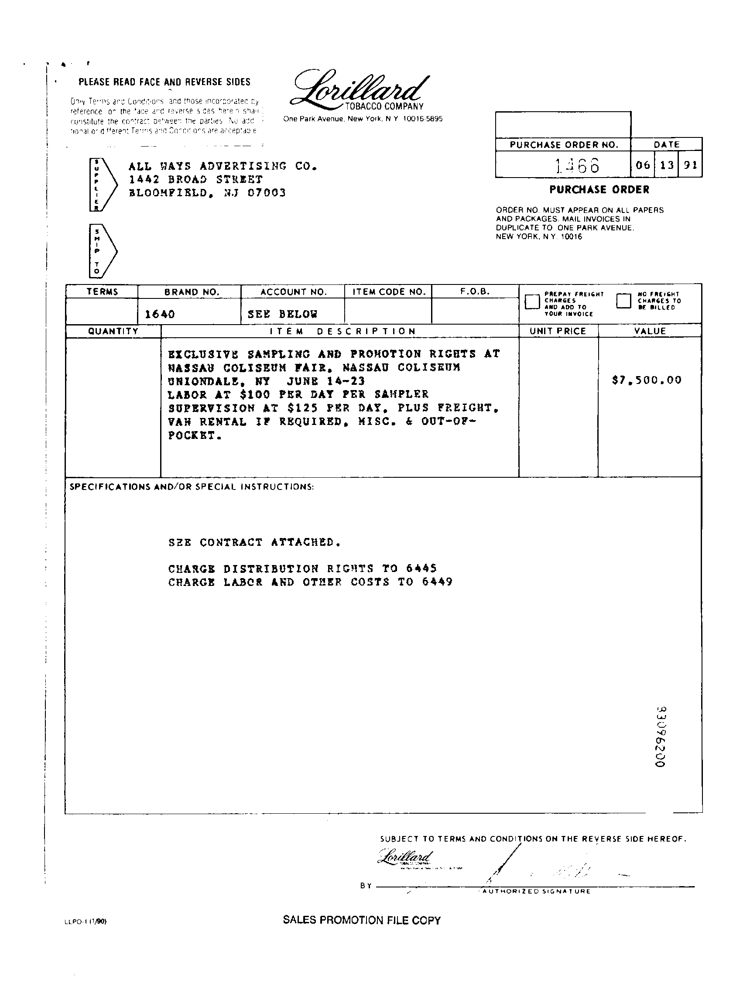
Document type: Invoice